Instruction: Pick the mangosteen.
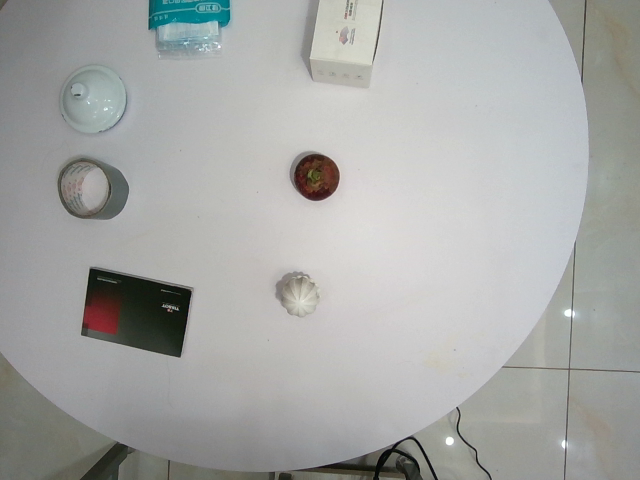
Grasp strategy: vertical